Question: What is the main concern?
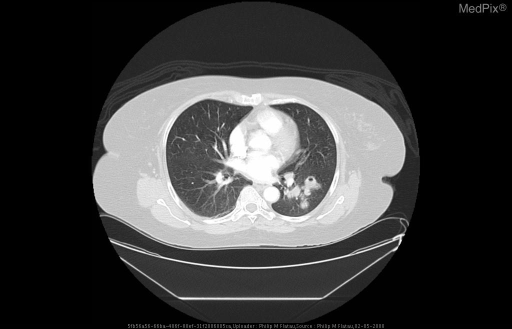
Answer: The findings suggest Chest x-ray demonstrated rounded lobular nodules in the left lower lobe.  CT pulmonary angiogram revealed multiple enhancing left lower lobe masses, some with cavitation.. Multiple enhancing left lower lobe masses, some with cavitation. The patient might have a history of A 53-year-old woman presents to the ED with a three month history of a chronic dry cough, malaise, and increasing dyspnea on exertion.  Significant medical history included a positive PPD in 1985 which was treated with 1 year of Isoniazid.  Other medical history included hypertension and type II diabetes mellitus.  She had immigrated to the United States from the Phillipines two decades ago. She denied any history of smoking or alcohol use.  She had also visited the Philippines several months ago..